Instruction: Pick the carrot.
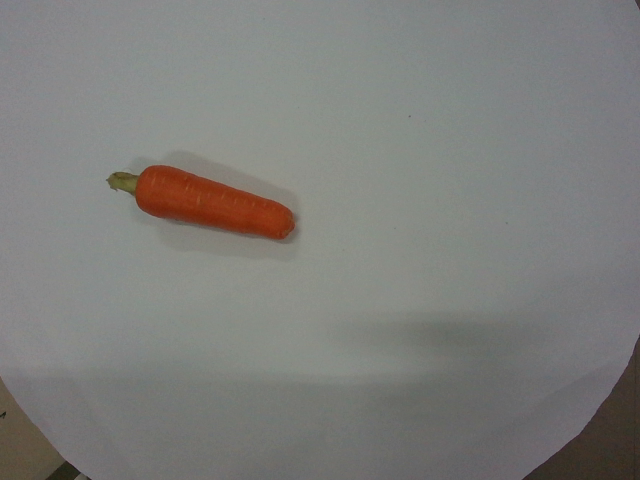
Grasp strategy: vertical